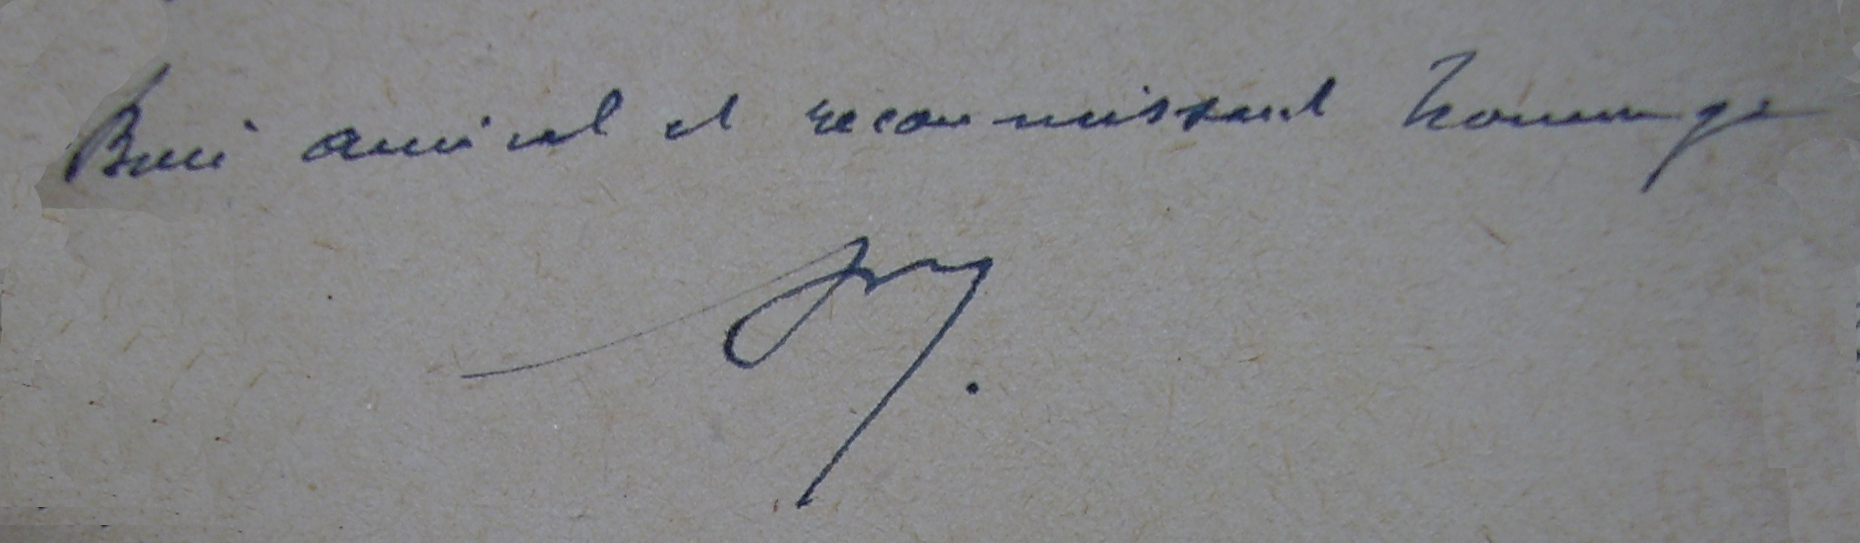
Signature of: pierre de vaissière